Question: What is the suspected problem?
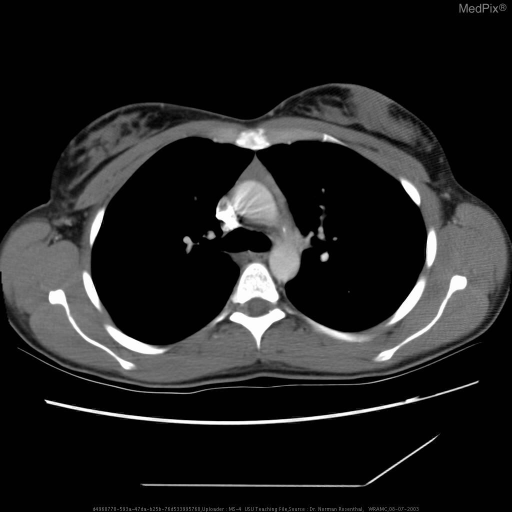
Answer: The findings suggest Residual Thymus. Residual Thymus. The patient might have a history of This is a 22 y/o AD WF at NNMC where she has been followed by Neurology for one year for myasthenia gravis, treated with prednisone and cyclosporin.  She has  good strength.  Chest CT in July 2002 shows residual thymus, and no mass.  Now s/p total thymectomy via median sternotomy.  Path specimen revealed thymic hyperplasia without malignancy..